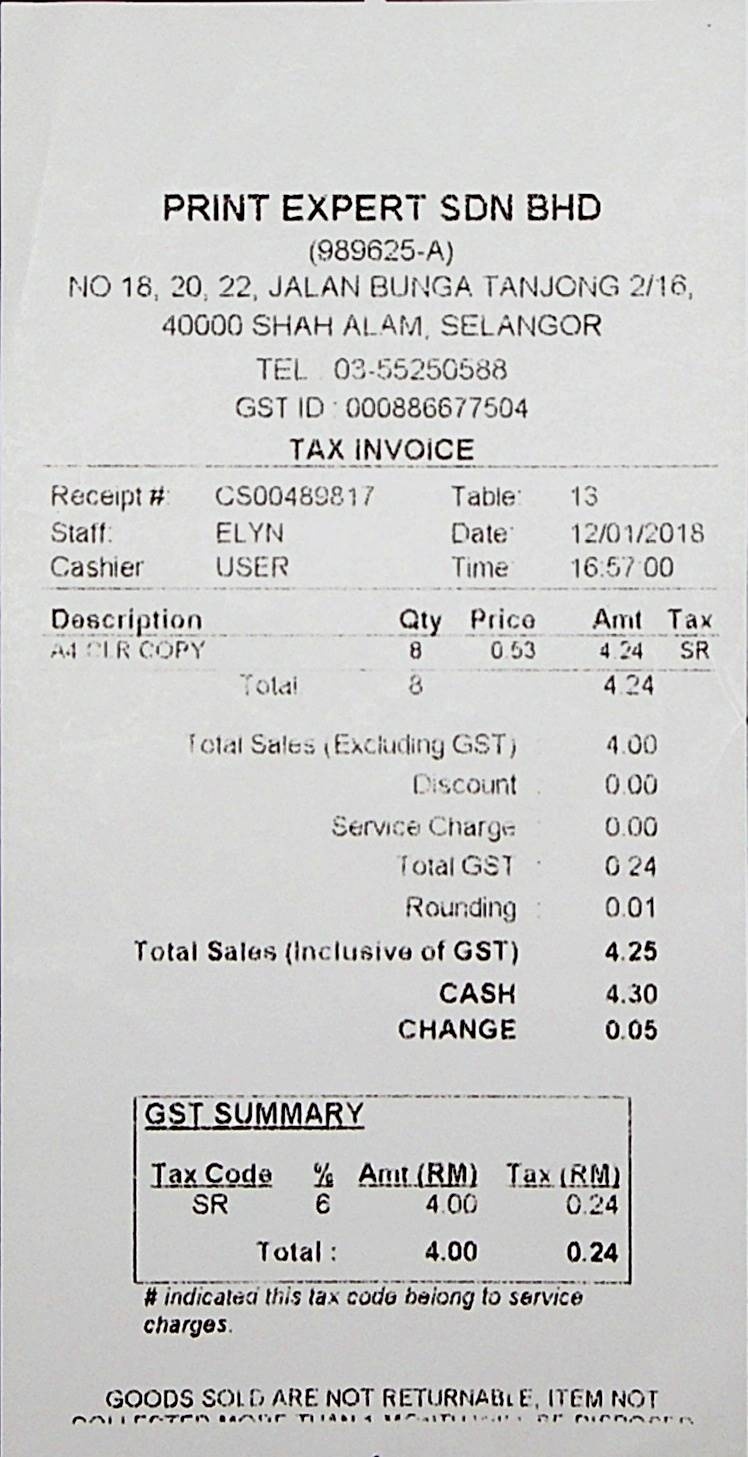
PRINT EXPERT SDN BHD
(989625-A)
NO 18, 20, 22, JALAN BUNGA TANJONG 2/16,
40000 SHAH ALAM, SELANGOR
TEL : 03-55250588
GST ID : 000886677504
TAX INVOICE
RECEIPT #:
STAFF:
CASHIER
CS00489817
ELYN
USER
TABLE:
DATE:
TIME:
13
12/01/2018
16:57:00
DESCRIPTION
A4 CLR COPY
QTY
8
PRICE
AMT
TAX
0.53
4.24
SR
TOTAL
8
4.24
TOTAL SALES (EXCLUDING GST) :
DISCOUNT :
SERVICE CHARGE :
TOTAL GST :
ROUNDING :
TOTAL SALES (INCLUSIVE OF GST)
CASH
CHANGE
4.00
0.00
0.00
0.24
0.01
4.25
4.30
0.05
GST SUMMARY
TAX CODE
SR
%
6
TOTAL :
AMT (RM)
4.00
4.00
TAX (RM)
0.24
0.24
# INDICATED THIS TAX CODE BELONG TO SERVICE
CHARGES.
GOODS SOLD ARE NOT RETURNABLE, ITEM NOT
: